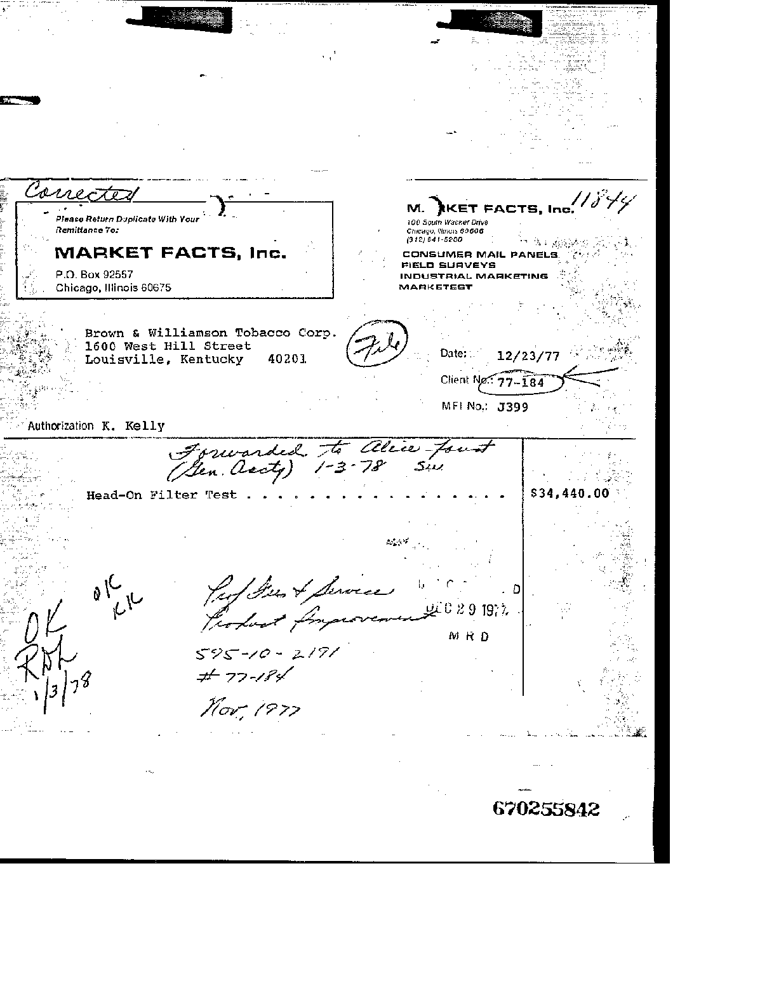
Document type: Invoice